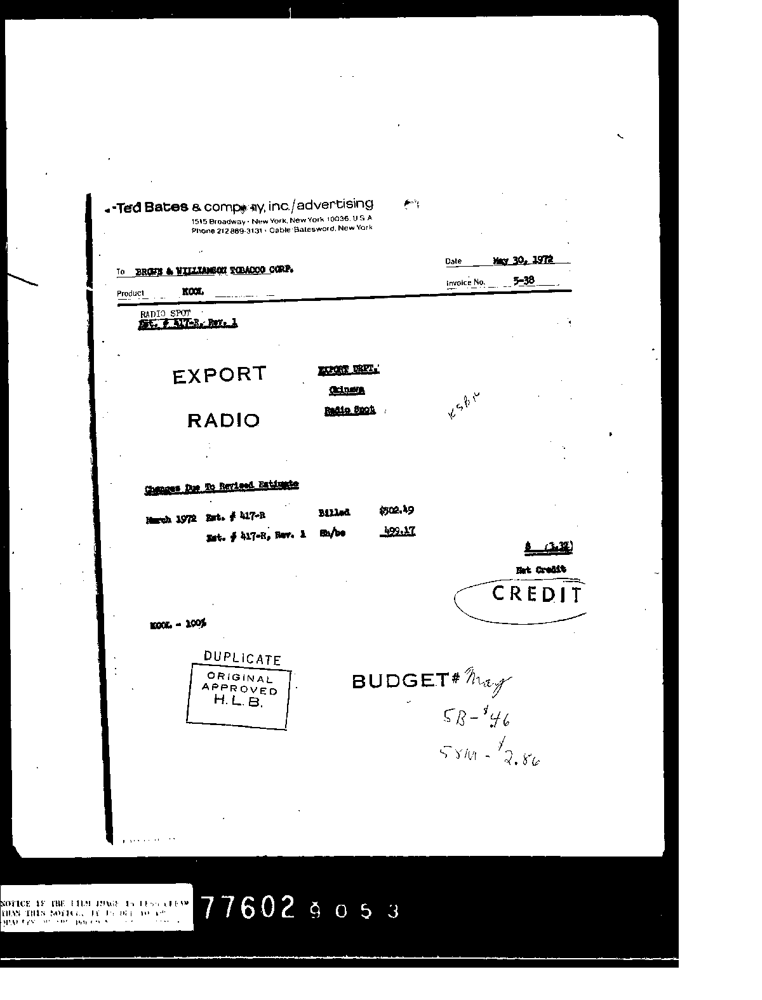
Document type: Invoice